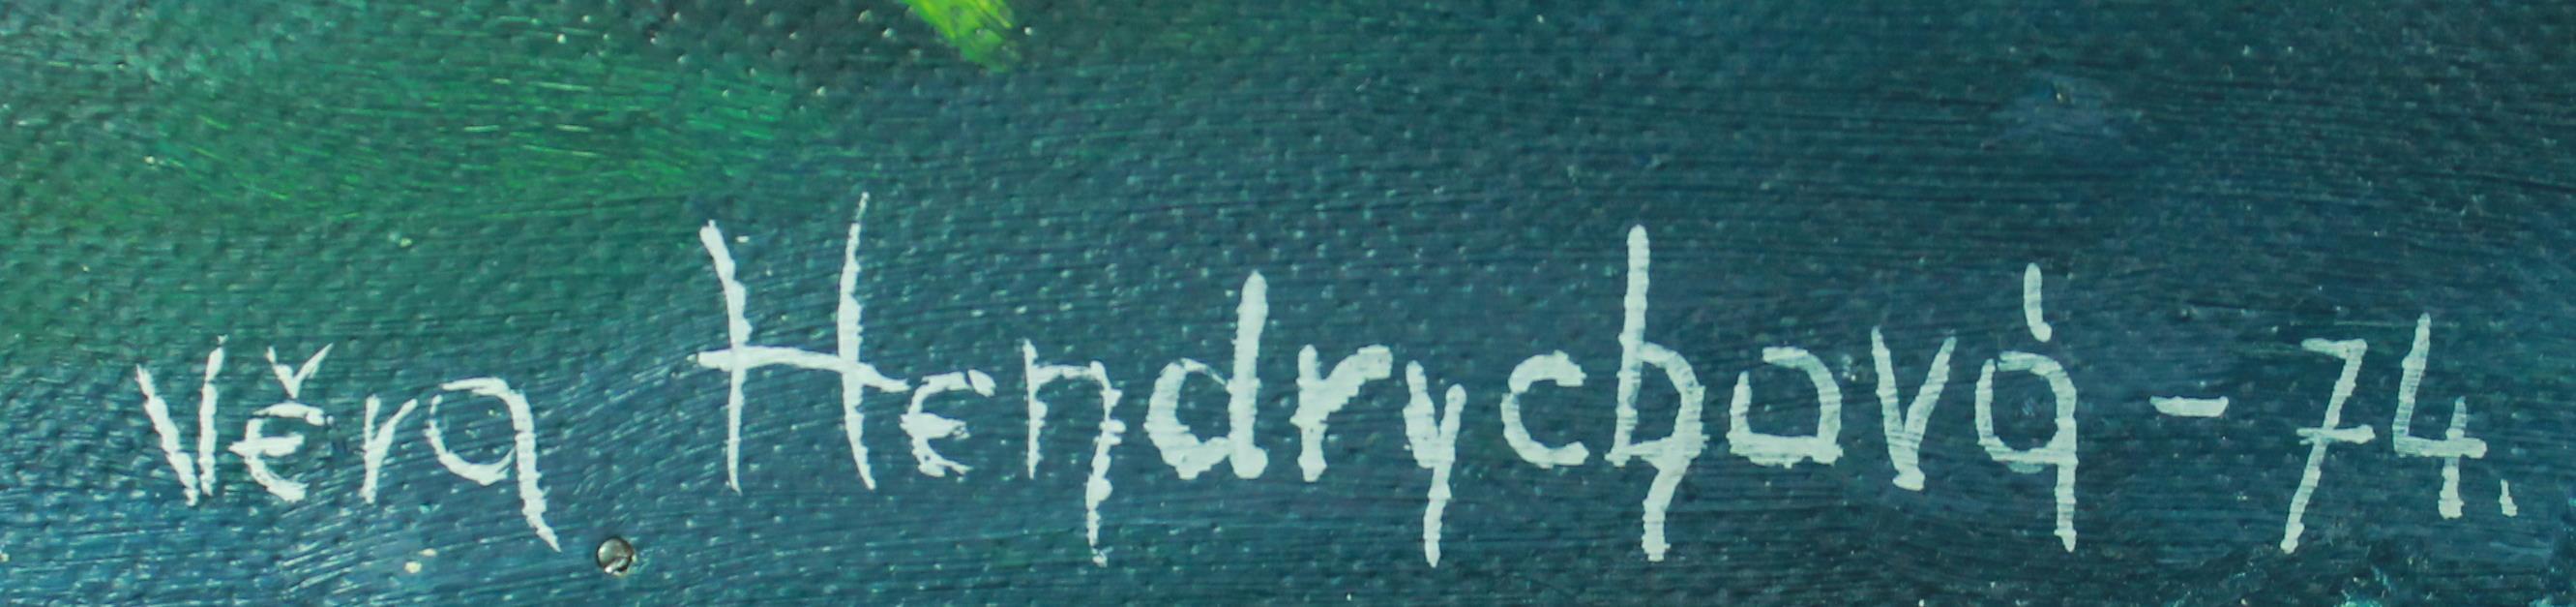
Signature of: věra hendrychová